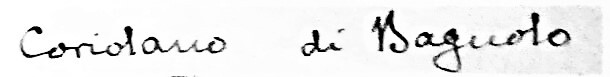
Signature of: coriolano malingri di bagnolo